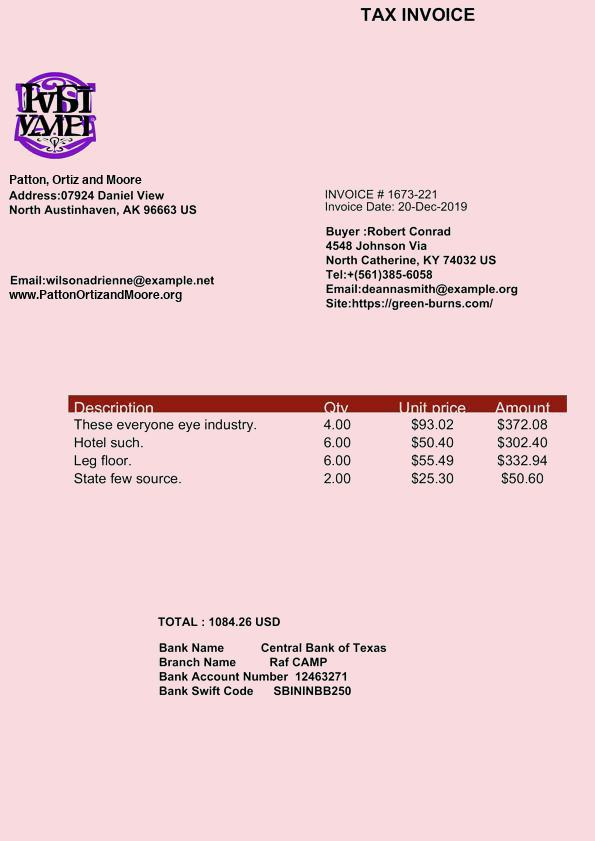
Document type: Invoice